Question: Talk about the condition:
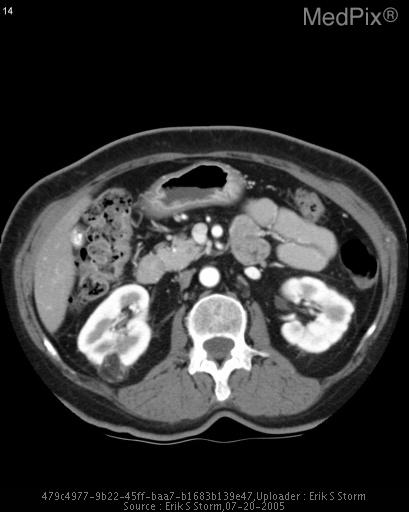
Answer: The disease is discussed as: An angiomyolipoma (AML) is a hamartomatous lesion containing fat, smooth muscle, and blood vessels.  AMLs are felt to represent a subset of familial neoplasms derived from perivascular epithelioid cells.  Most are asymptomatic, and one source (Eble) reports an incidence of 13 per 10,000 adults.

The typical imaging finding is fat in a renal lesion, thought by many to be virtually diagnostic of AML.  Rarely, however, renal cell cancers and oncocytomas can also contain fat.  Hence, these lesions should also be considered in the differential.

Small lesions generally receive no treatment, with resection or embolization being reserved for larger or symptomatic lesions.  The primary complication associated with this lesion is spontaneous hemorrhage.  Other possible complications include extension into the inferior vena cava and spread to local lymph nodes without progression to malignancy.  It should be noted, however, that one subtype of AML, the epithelioid angiomyolipoma, does have malignant potential.

AMLs, in particular bilateral AMLs, are associated with tuberous sclerosis.  In tuberous sclerosis, concurrent cysts and, occasionally, renal cell carcinoma may be present.

Hormones may stimulate the growth of these lesions as evidenced by the observations that (1) they are generally diagnosed only after puberty in patients with tuberous sclerosis, (2) large AMLs are more common in women than in men, and (3) AMLs sometimes demonstrate significant growth during pregnancy.